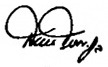
Signature of: sommai hoontrakul